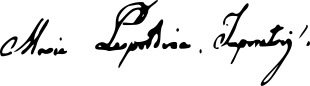
Signature of: maria leopoldina of austria